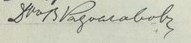
Signature of: vasil radoslavov